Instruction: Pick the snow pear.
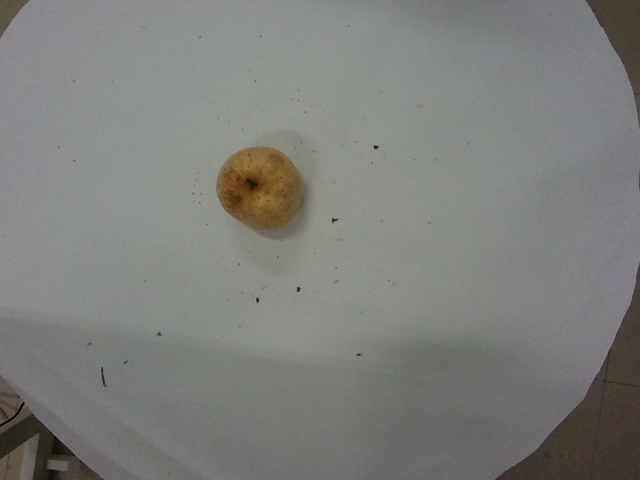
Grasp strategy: vertical